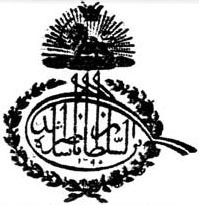
Signature of: naser al din shah qajar